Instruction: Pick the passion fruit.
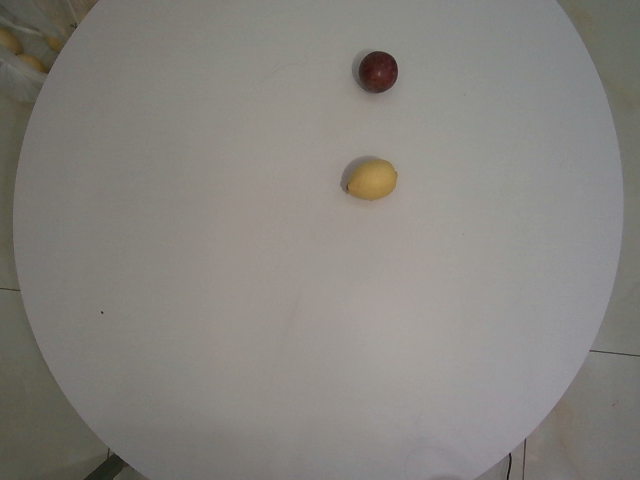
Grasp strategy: vertical